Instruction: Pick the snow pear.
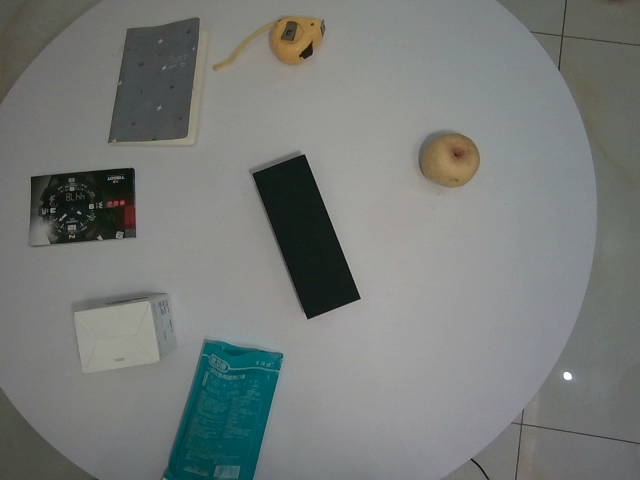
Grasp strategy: vertical